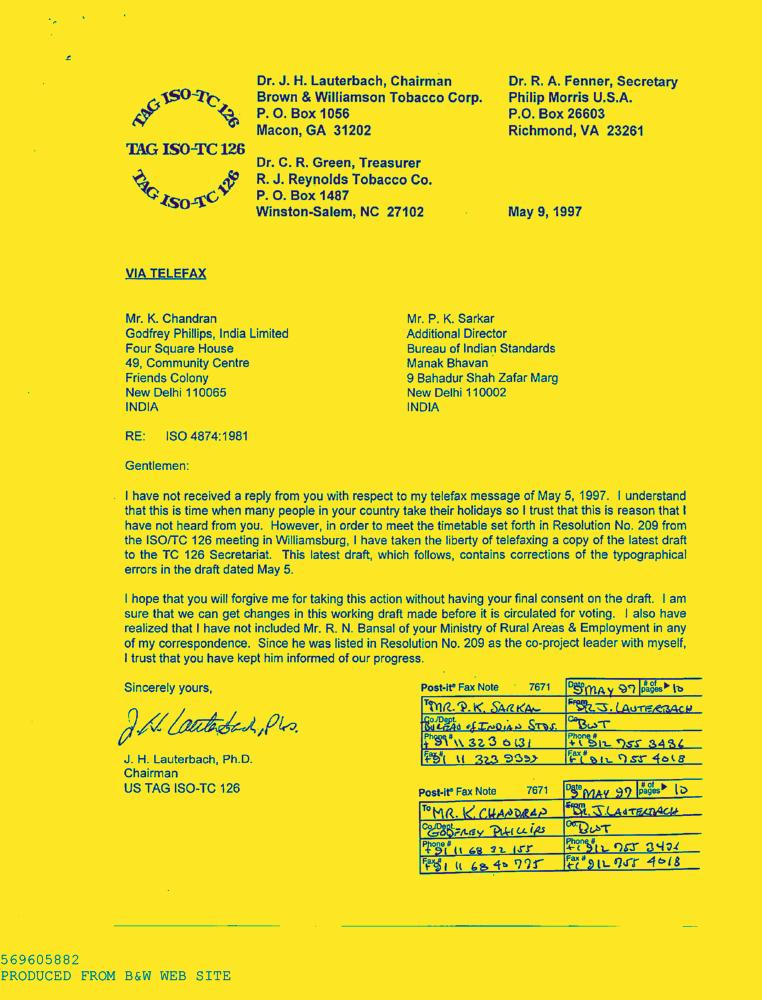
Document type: Letter-Doc